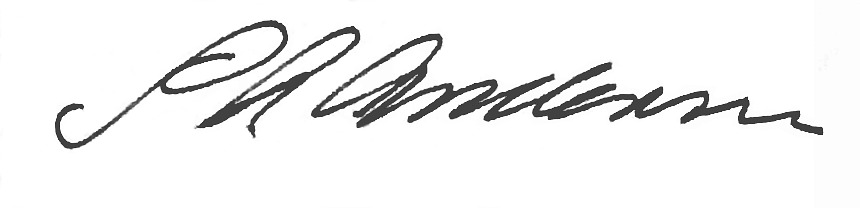
Signature of: svend aage andersen